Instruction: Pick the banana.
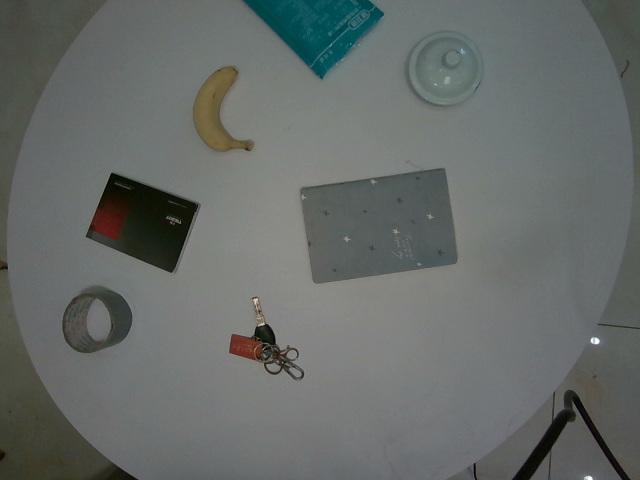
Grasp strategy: vertical